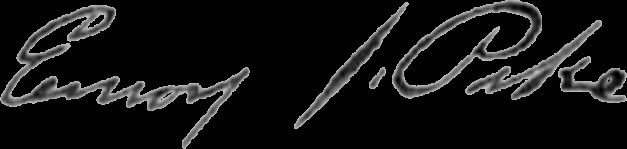
Signature of: emory jenison pike